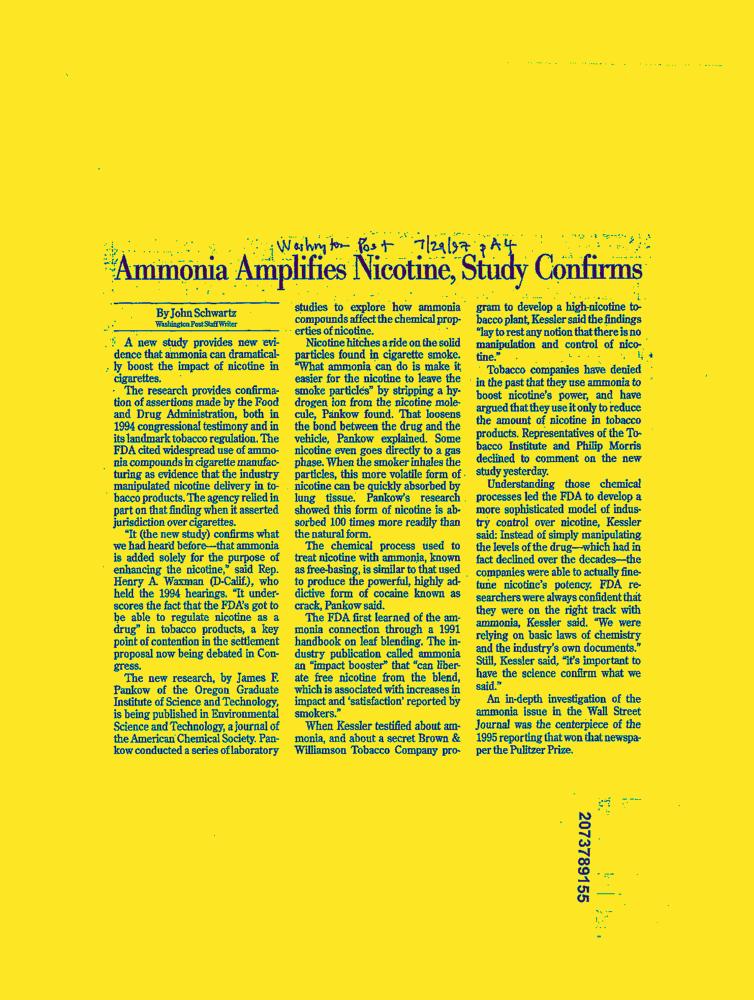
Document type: News-Article